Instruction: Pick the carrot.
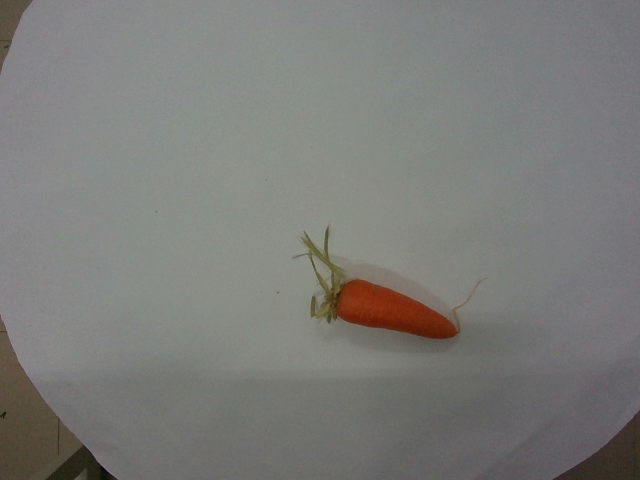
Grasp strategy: vertical